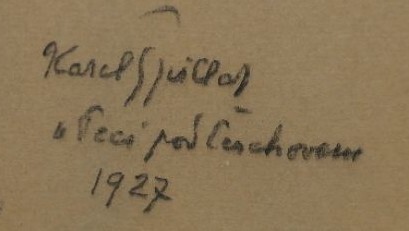
Signature of: karel špillar